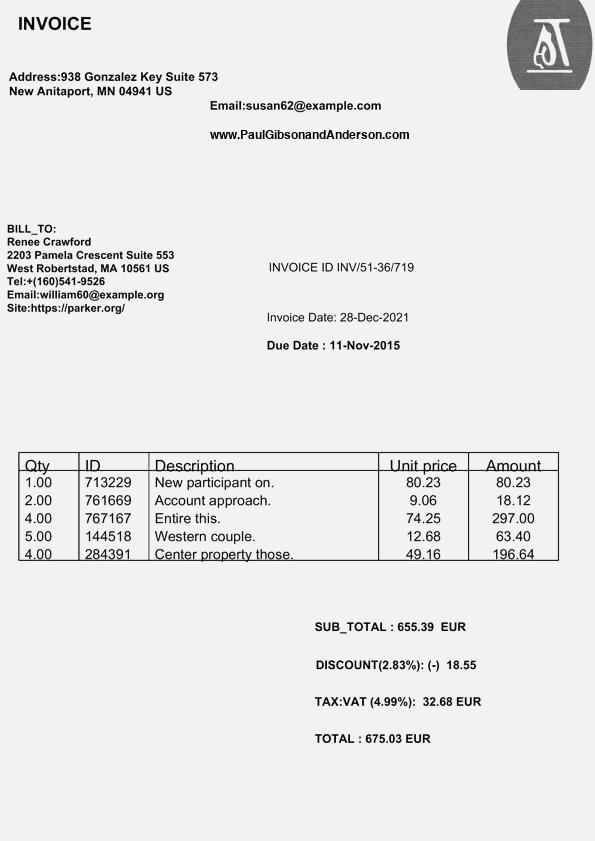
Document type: Invoice